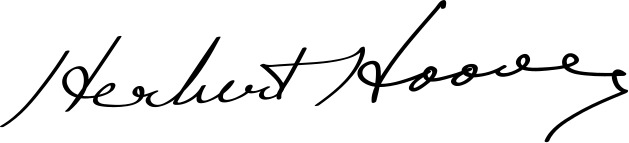
Signature of: herbert hoover